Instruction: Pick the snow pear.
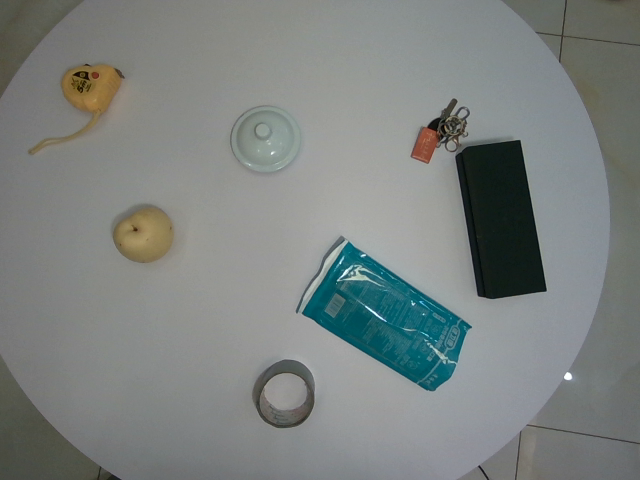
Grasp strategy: vertical